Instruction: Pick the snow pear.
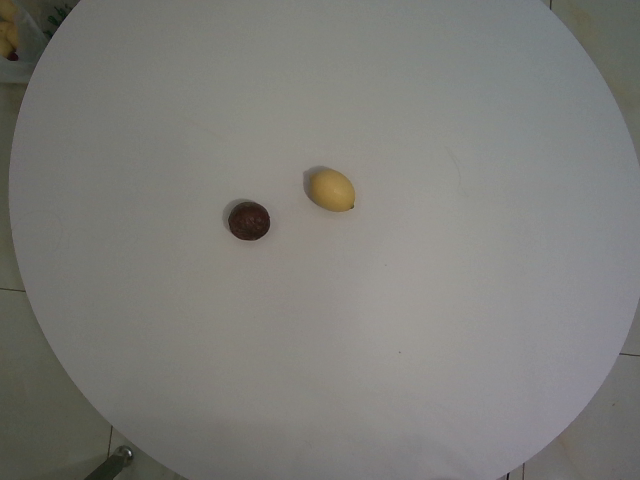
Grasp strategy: vertical